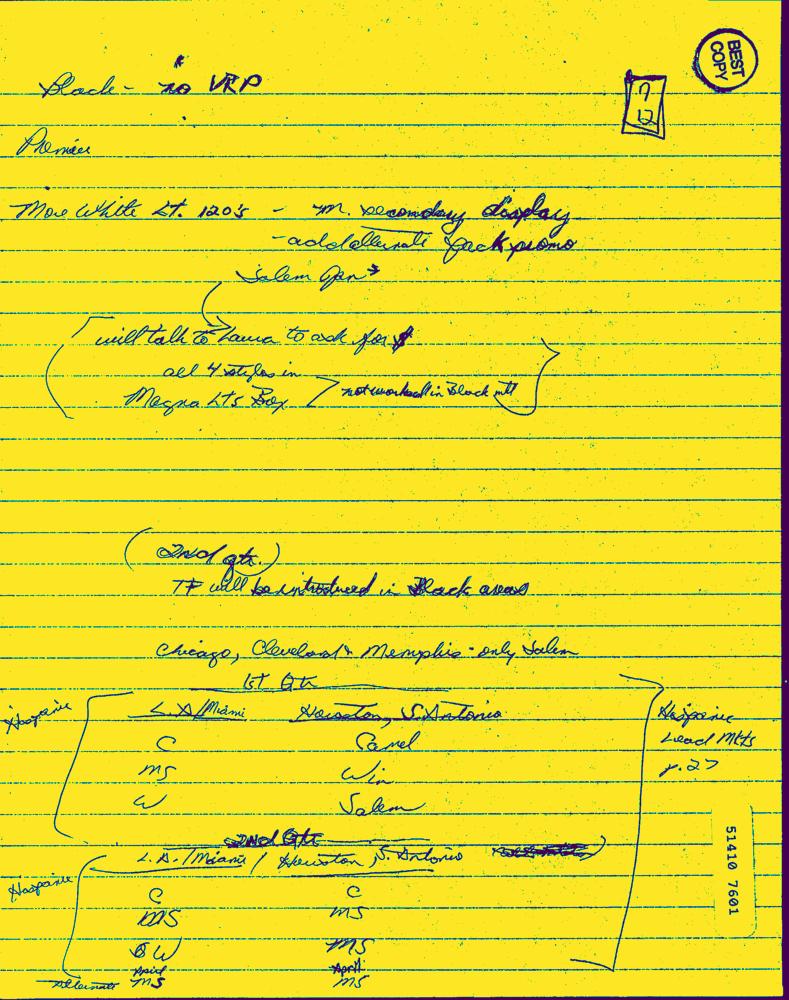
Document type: Hand-Written